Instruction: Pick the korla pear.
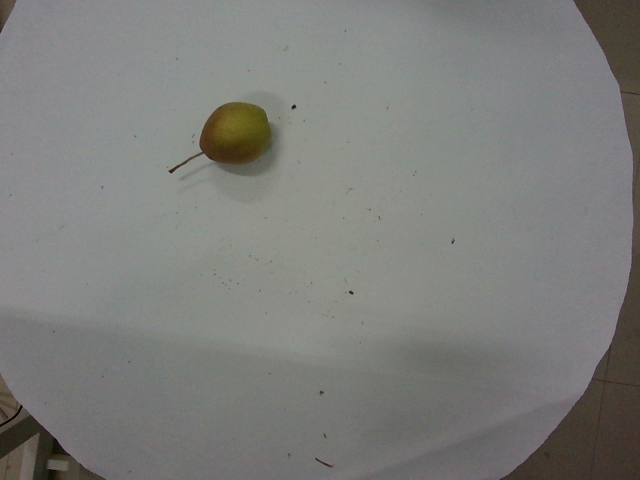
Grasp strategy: vertical